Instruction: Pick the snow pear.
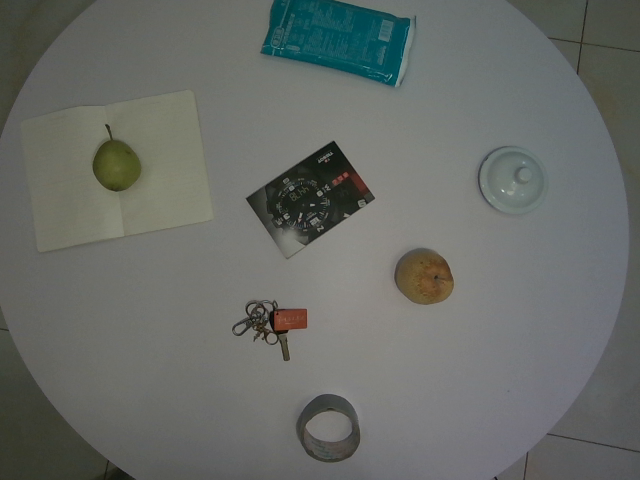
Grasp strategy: vertical